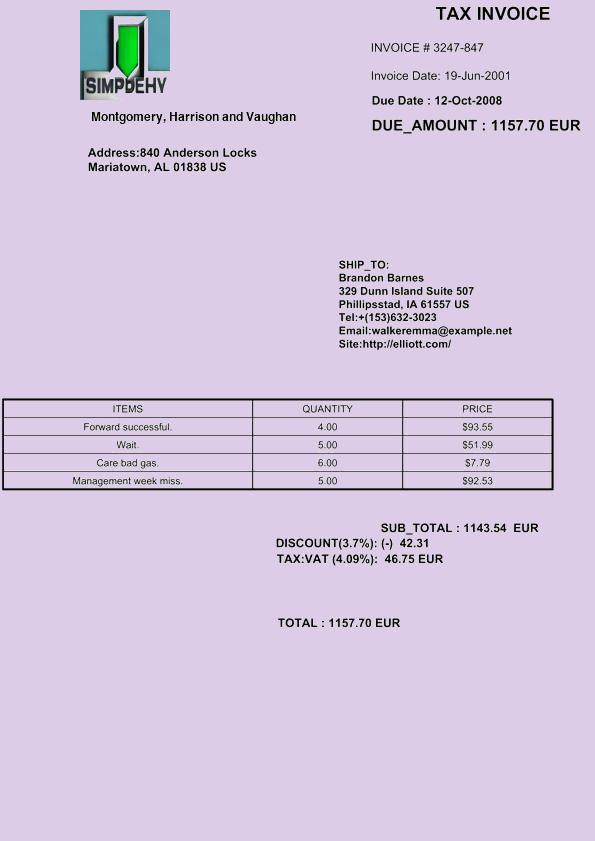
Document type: Invoice